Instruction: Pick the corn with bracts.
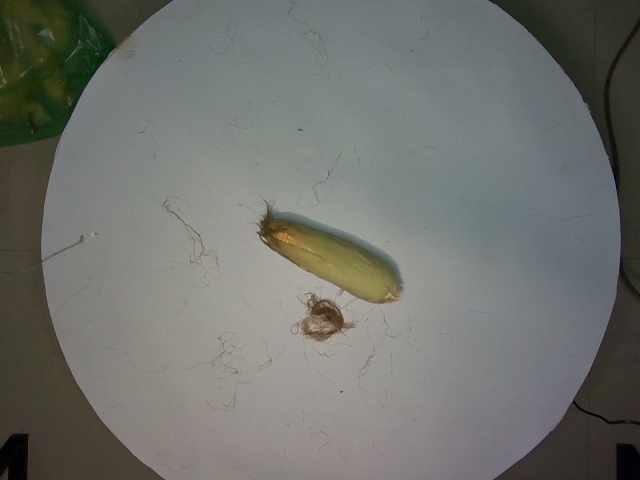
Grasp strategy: vertical